Extract the amount written in words, the amount in digits, the name of the payee, the date on the cheque, and the bank's name from the image.
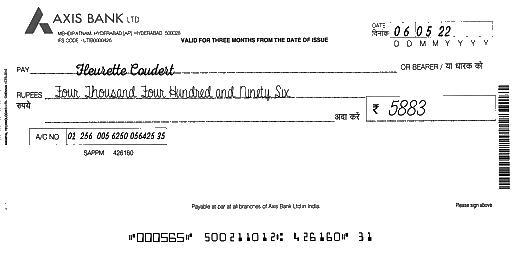
amt_in_words: Four Thousand Four Hundred and Ninety Six
amt_in_figures: 5883
payee_name: Fleurette Coudert
bank_name: AXIS BANK
cheque_date: 06/05/22